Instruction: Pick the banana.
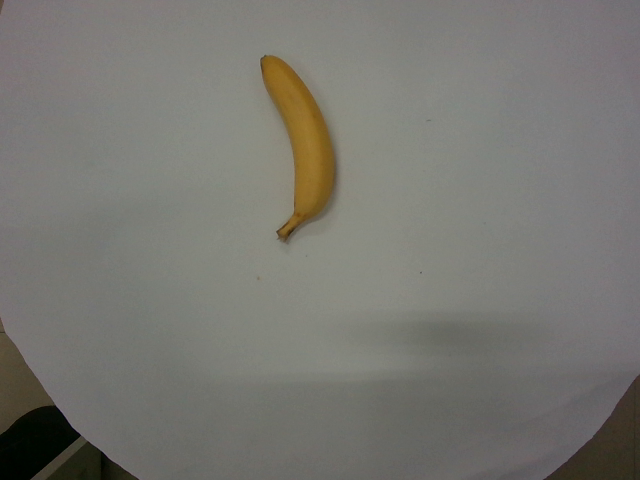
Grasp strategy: vertical